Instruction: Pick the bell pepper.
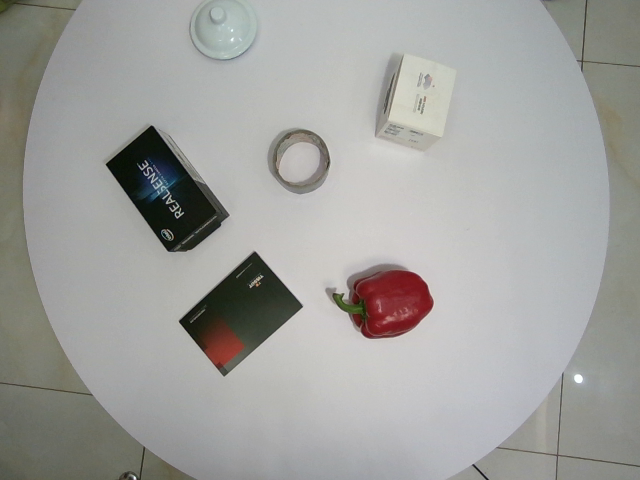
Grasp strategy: vertical